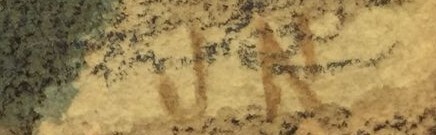
Signature of: josef novák